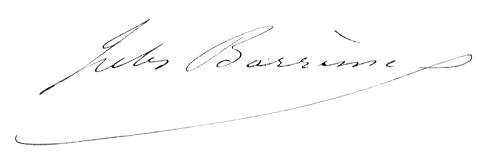
Signature of: jules barrême